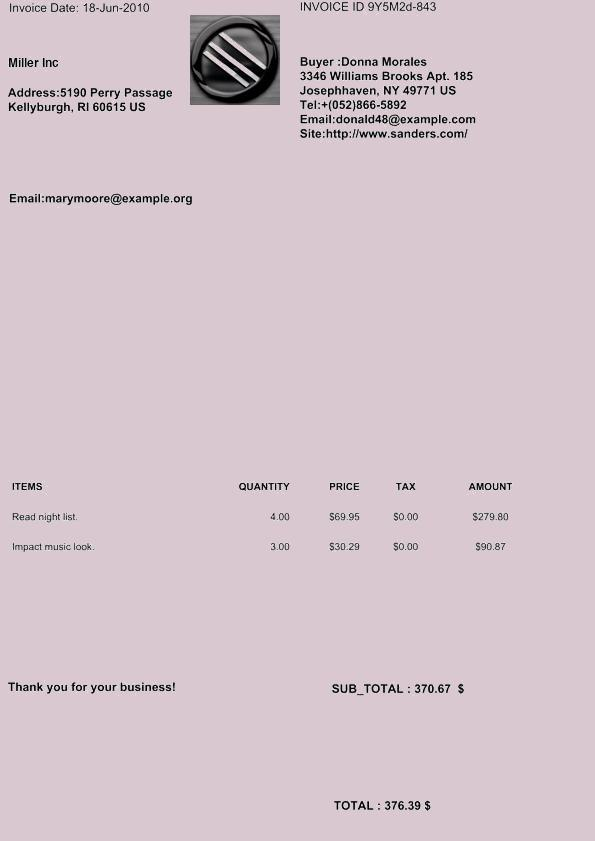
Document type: Invoice